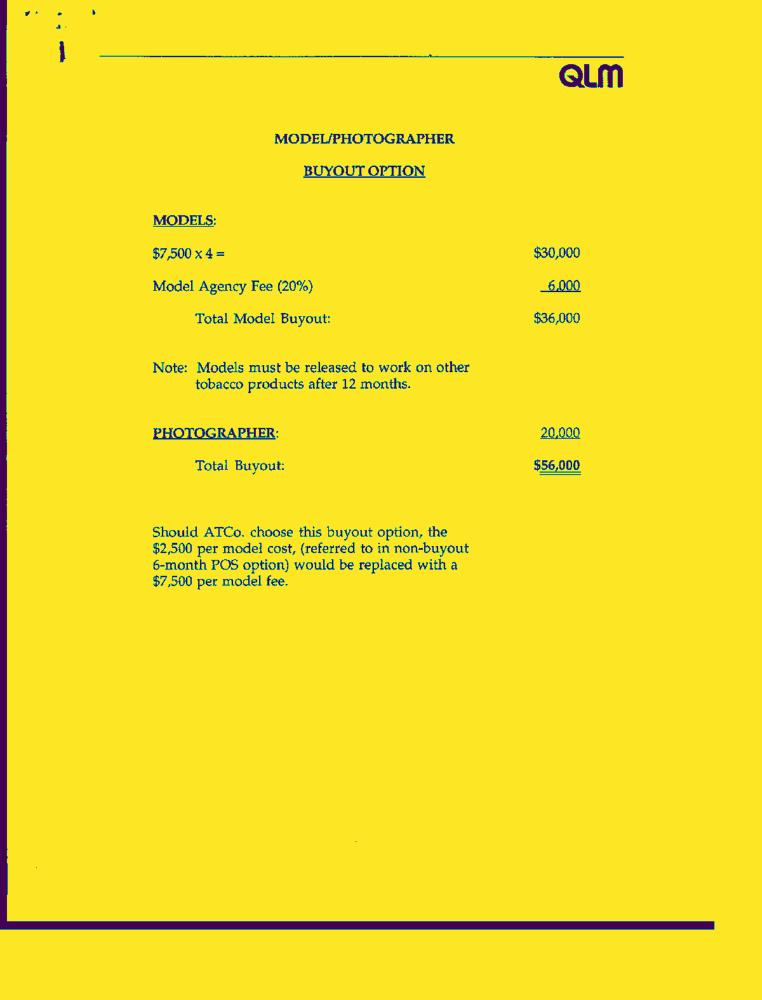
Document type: Invoice-Doc